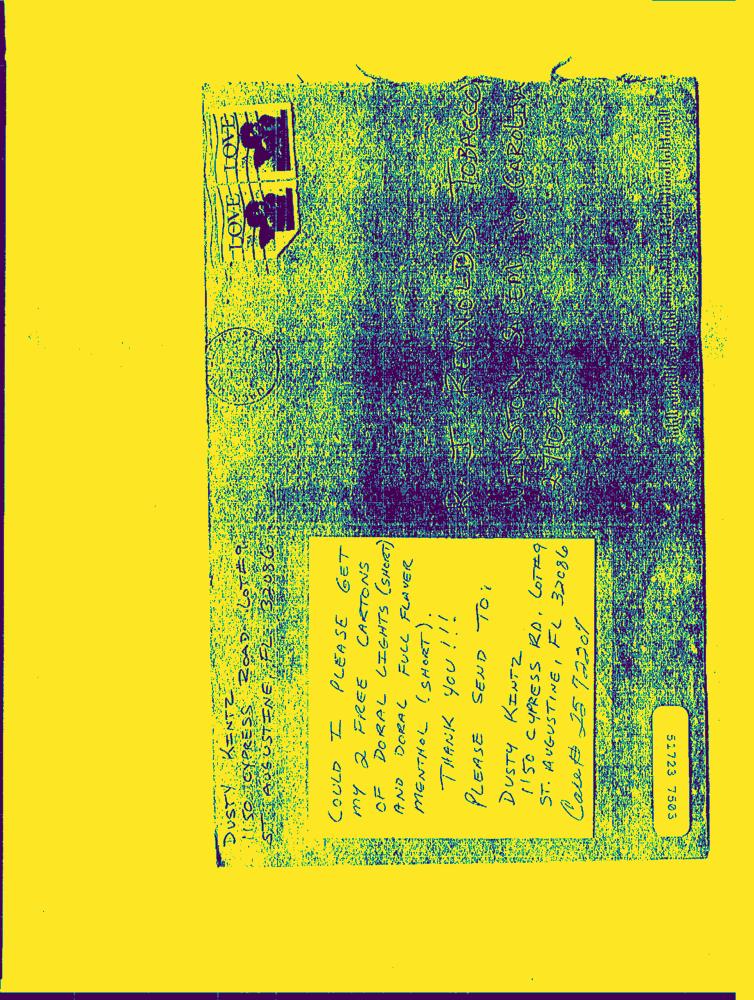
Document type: Hand-Written